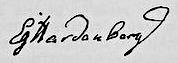
Signature of: karl august von hardenberg